Question: What is the potential diagnosis?
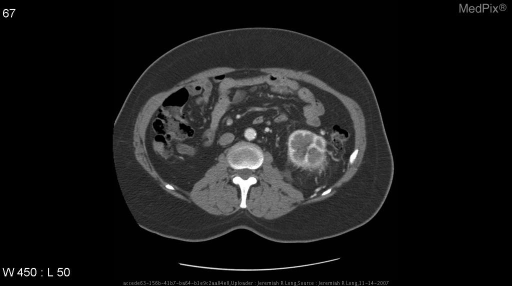
Answer: The possible diagnosis includes Renal cell carcinoma
Oncocytoma
Metastatic disease.